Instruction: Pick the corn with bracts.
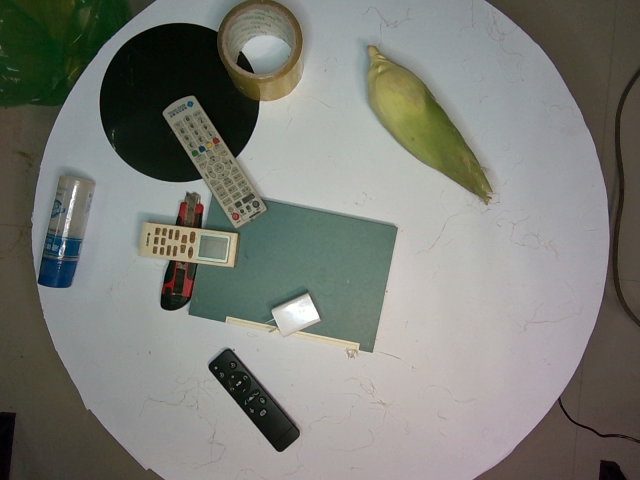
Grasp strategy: vertical